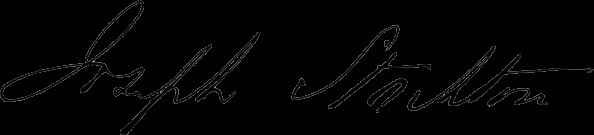
Signature of: joseph stockton